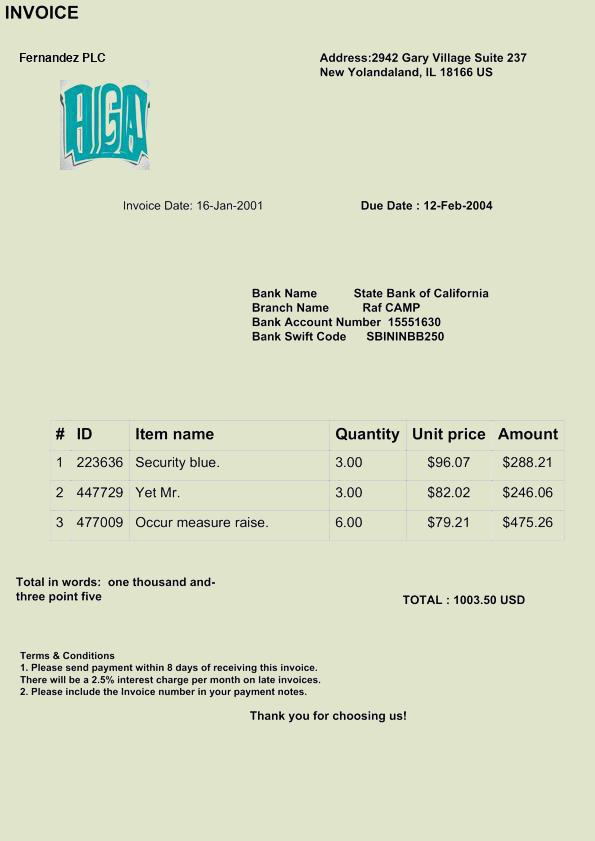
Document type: Invoice